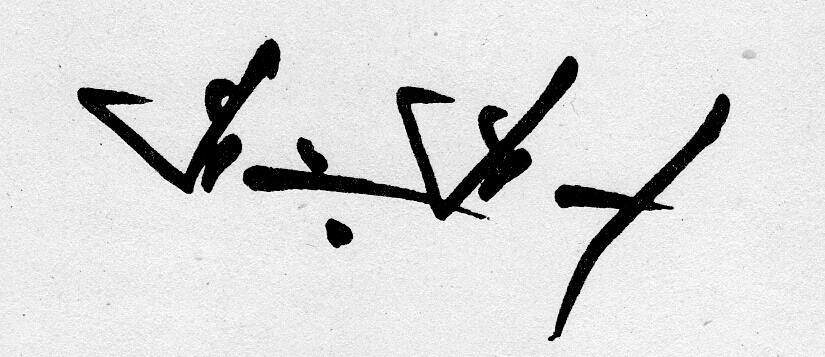
Signature of: peyo panteleev